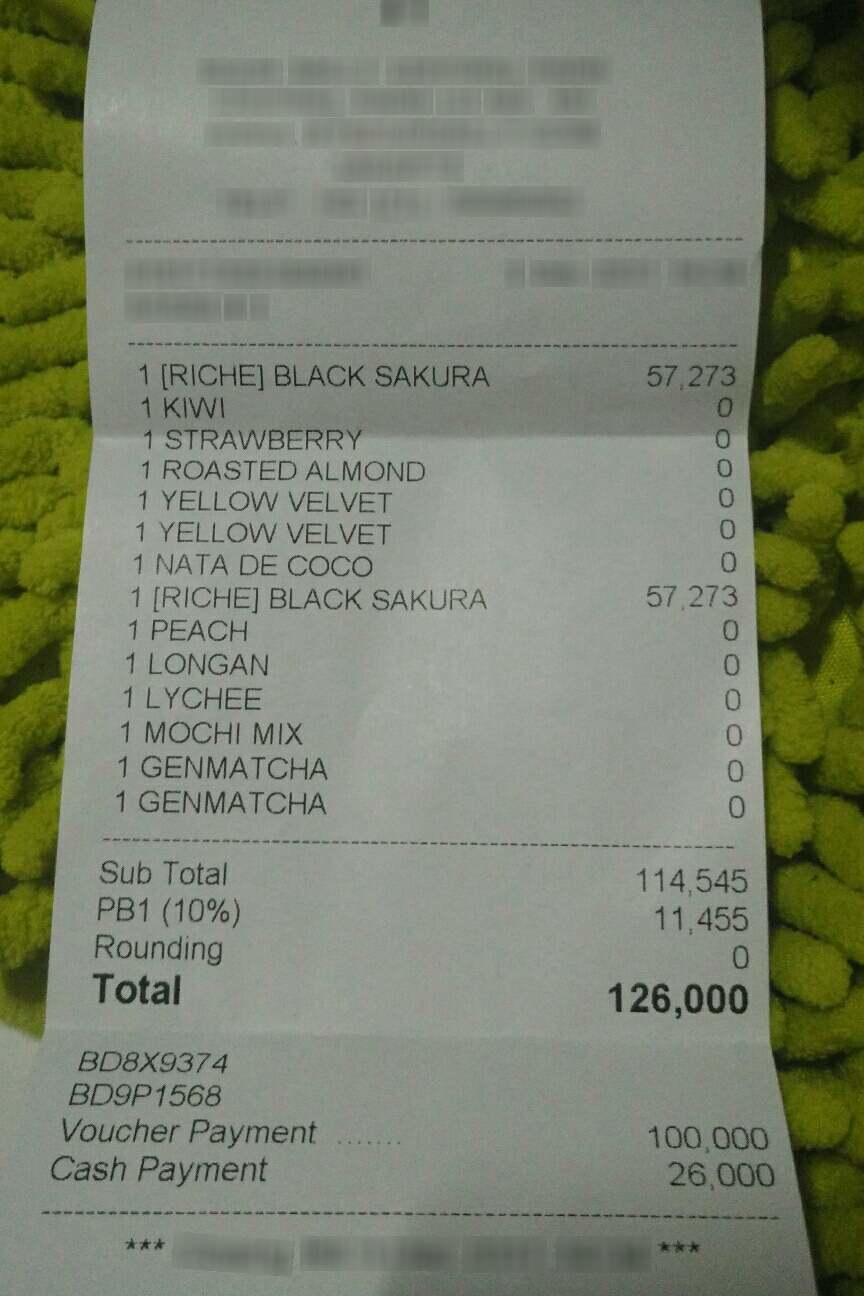
Number of items: 2
Subtotal: 114,545
Tax: 11,455
Other charges: 0
Total: 126,000
OCR text regions:
text: BD8X9374
text: BD9P1568
text: 1
text: [RICHE]
text: BLACK
text: SAKURA
text: 57,273
text: 1
text: KIWI
text: 0
text: 1
text: STRAWBERRY
text: 0
text: 1
text: ROASTED
text: ALMOND
text: 0
text: 1
text: YELLOW
text: VELVET
text: 0
text: 1
text: YELLOW
text: VELVET
text: 0
text: 1
text: NATA
text: DE
text: COCO
text: 0
text: 1
text: [RICHE]
text: BLACK
text: SAKURA
text: 57,273
text: 1
text: PEACH
text: 0
text: 1
text: LONGAN
text: 0
text: 1
text: LYCHEE
text: 0
text: 1
text: MOCHI
text: MIX
text: 0
text: 1
text: GENMATCHA
text: 0
text: 1
text: GENMATCHA
text: 0
text: Sub
text: Total
text: 114,545
text: PB1
text: (10%)
text: 11,455
text: Rounding
text: 0
text: Total
text: 126,000
text: Voucher
text: Payment
text: 100,000
text: Cash
text: Payment
text: 26,000